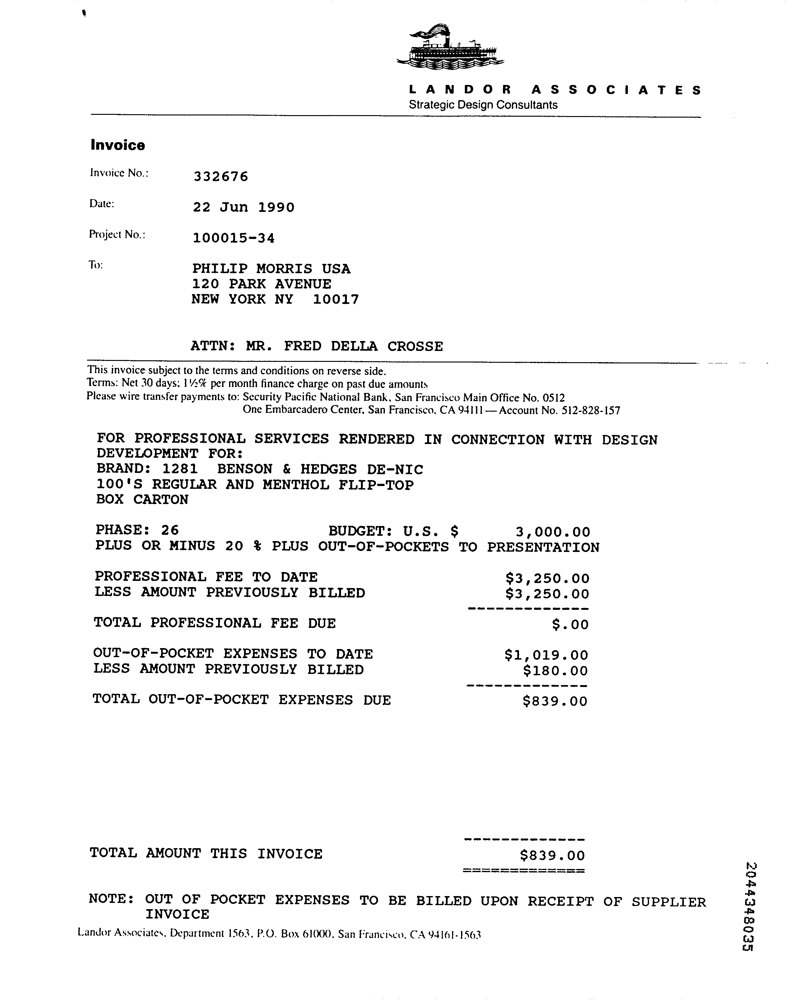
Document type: Invoice